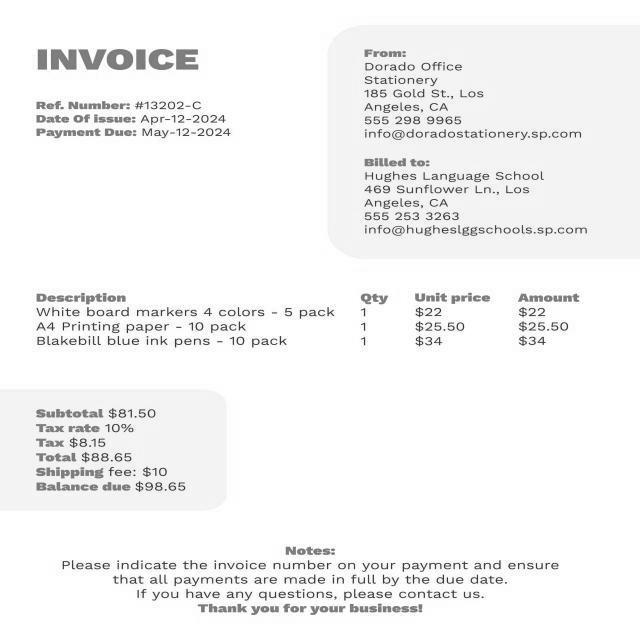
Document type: Invoice